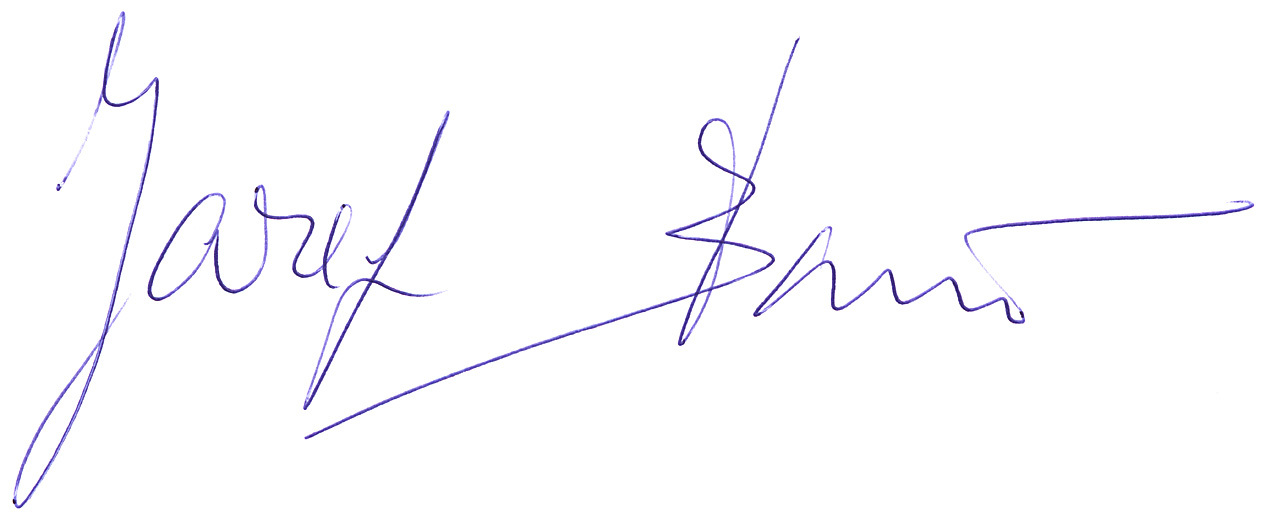
Signature of: jozef banáš